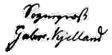
Signature of: gabriel kirsebom kielland